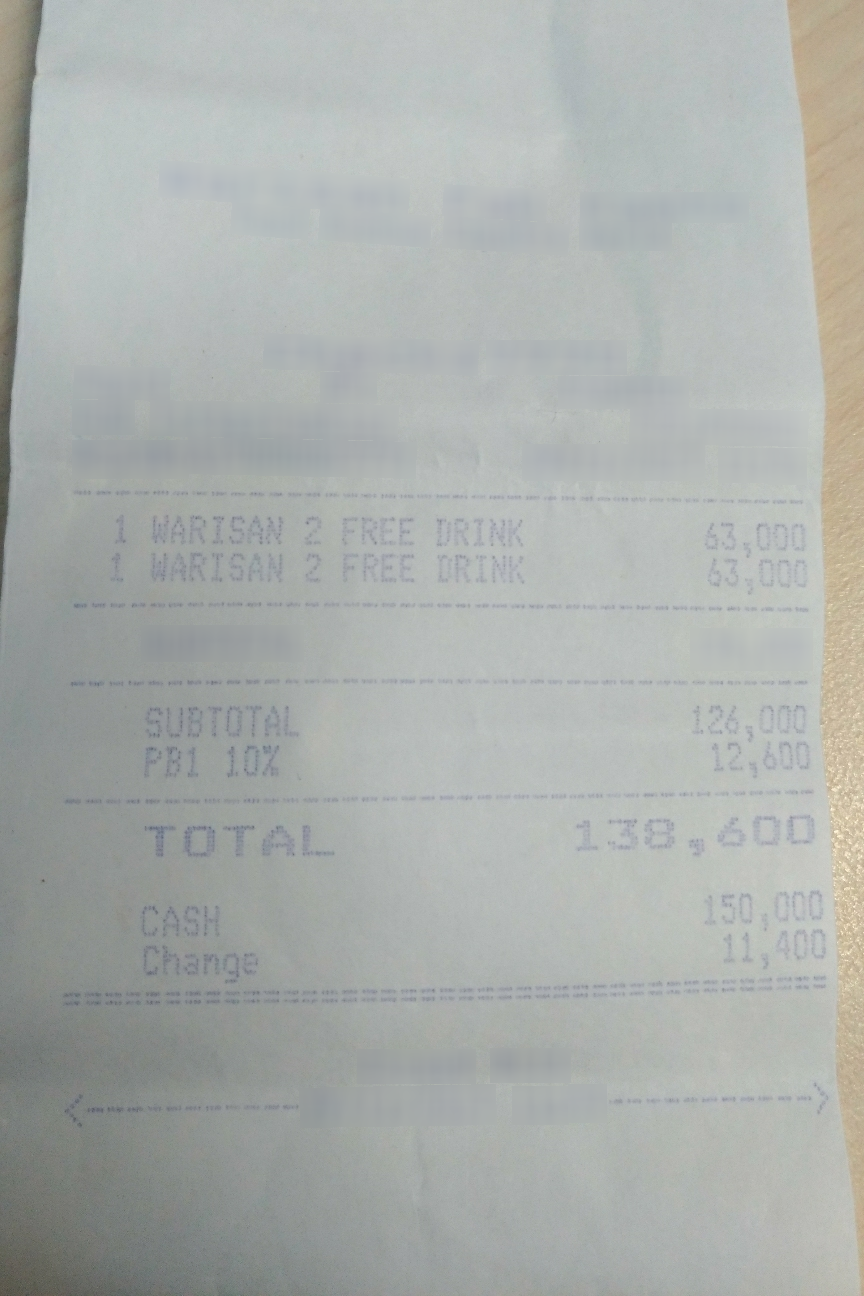
Number of items: 2
Subtotal: 126,000
Tax: 12,600
Total: 138,600
OCR text regions:
text: 1
text: WARISAN
text: 2
text: FREE
text: DRINK
text: 63,000
text: 1
text: WARISAN
text: 2
text: FREE
text: DRINK
text: 63,000
text: TOTAL
text: 138,600
text: CASH
text: 150,000
text: Change
text: 11,400
text: SUBTOTAL
text: 126,000
text: PB1
text: 10%
text: 12,600